Question: What could the diagnosis suggest?
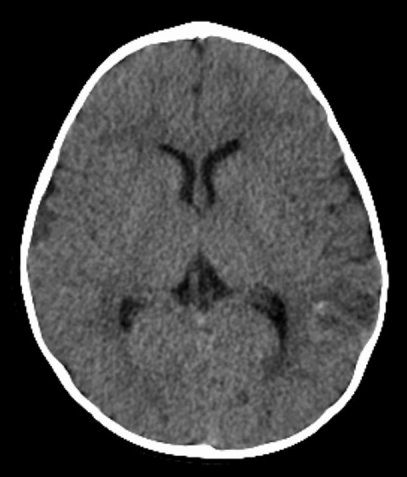
Answer: The possible diagnosis includes Meningioma
PXA
Metastatic disease
AVM.